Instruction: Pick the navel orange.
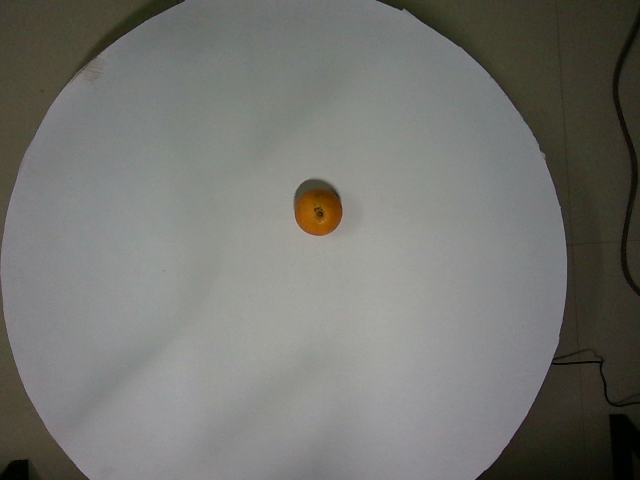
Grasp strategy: vertical